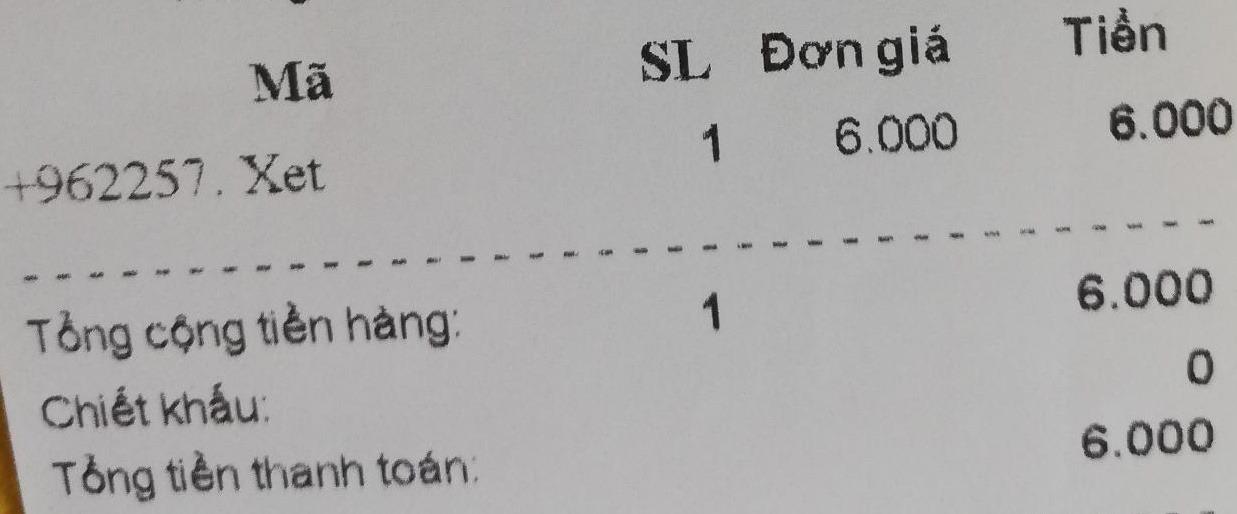
<table>
<tr>
<th>Mã</th>
<th>SL</th>
<th>Đơn giá</th>
<th>Tiền</th>
</tr>
<tr>
<td>+962257. Xet</td>
<td>1</td>
<td>6.000</td>
<td>6.000</td>
</tr>
</table>

Tổng cộng tiền hàng: 1 6.000
Chiết khấu: 0
Tổng tiền thanh toán: 6.000